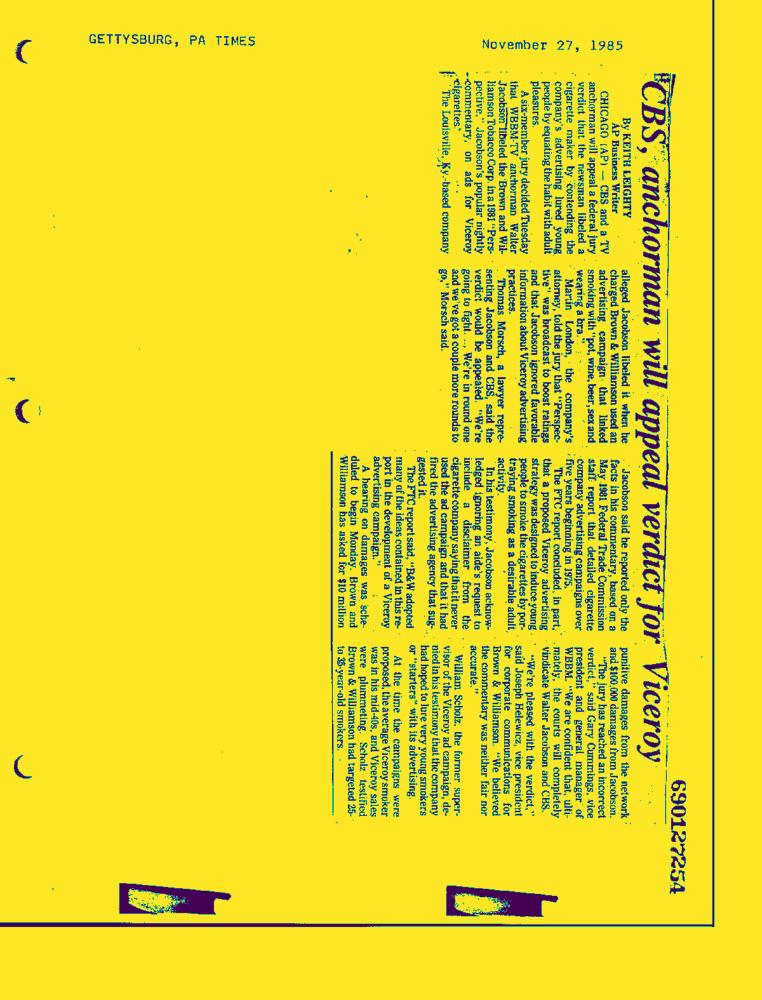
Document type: News-Article